Patient: Male, age 56
A 56 year old male without a past smoking history presented to the emergency department with upper respiratory symptoms, fevers, night sweats, urinary retention, and leg weakness. On admission, chest computed tomography (CT) with contrast demonstrated a right perihilar mass with mediastinal extension, prominent mediastinal and paraesophageal lymphadenopathy, and was negative for PE (Fig. 1). Based on focal neurologic findings, magnetic resonance imaging of the head/spine was performed and showed lesions consistent with metastatic disease. Because the clinical-radiographic diagnosis suggested metastatic carcinoma, bronchoscopy with EBUS-guided TBNA of the invasive mediastinal mass was performed. EBUS imaging from the right main stem bronchus demonstrated a mobile filling defect within the right pulmonary artery (Fig. 2) which was confirmed by Doppler (Fig. 3). These characteristics were consistent with a PE. A repeat chest CT with contrast confirmed an acute PE involving the right main pulmonary artery and bilateral segmental pulmonary arteries (Fig. 4). The patient was treated with the preferred anticoagulation in the setting of malignancy; subcutaneous low molecular weight heparin. Pathology from the TBNA biopsy was positive for primary lung adenocarcinoma and the patient was initiated on systemic chemotherapy. Follow-up CT angiogram 3-months later showed resolution of the PE and tumor response to chemotherapy.
Keywords: ebus, endobronchial ultrasound, endobronchial ultrasound, pe, pulmonary embolism, pulmonary embolus, tbna, transbronchoscopic needle aspiration
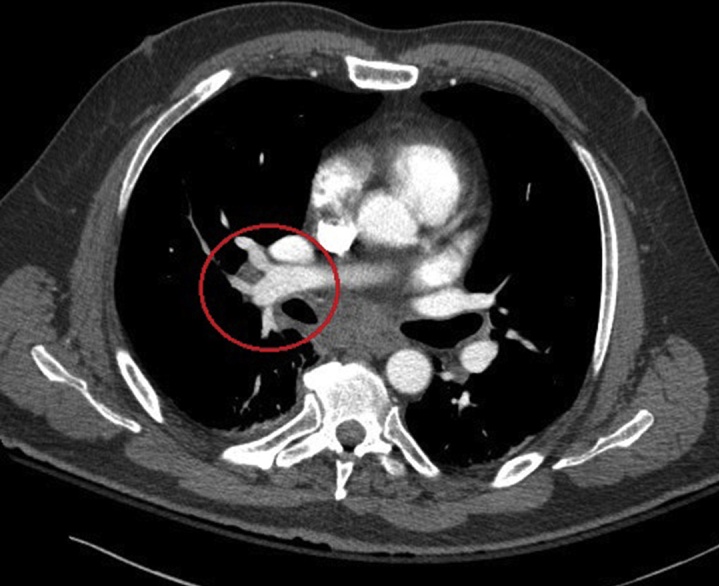
Image caption: Computed tomography of the chest without a pulmonary embolus obtained prior to the EBUS.